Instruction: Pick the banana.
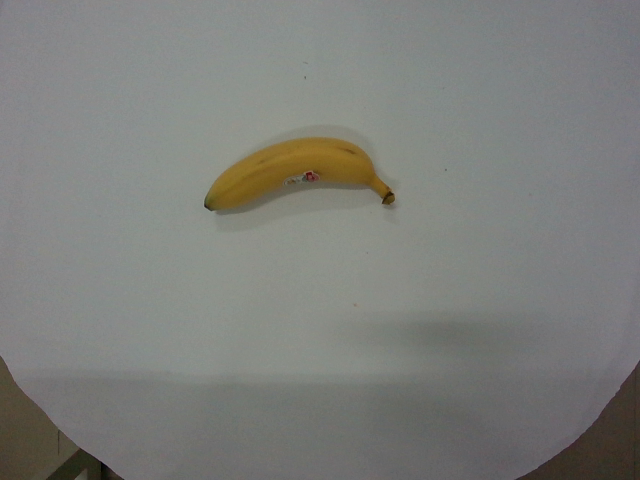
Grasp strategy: vertical